Question: In what way does the history help explain the case?
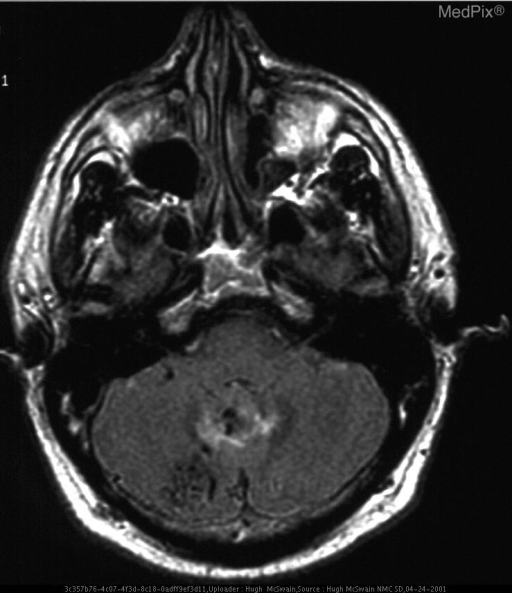
Answer: The patient's history of 38 y/o man presents to ER with history of headache after being choked during a basketball game. is key in understanding the case.